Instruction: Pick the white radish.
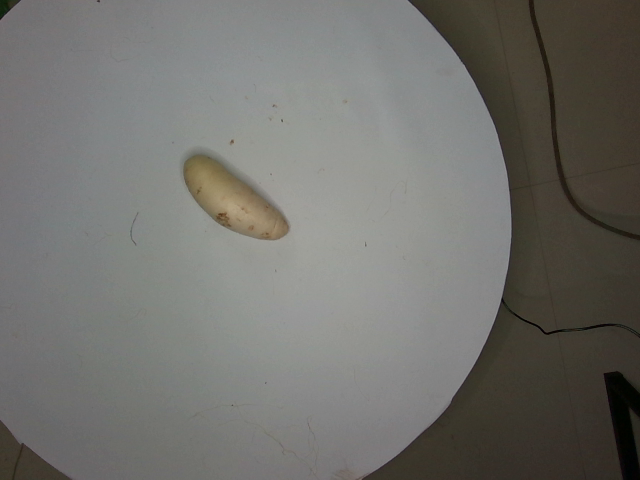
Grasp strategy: vertical